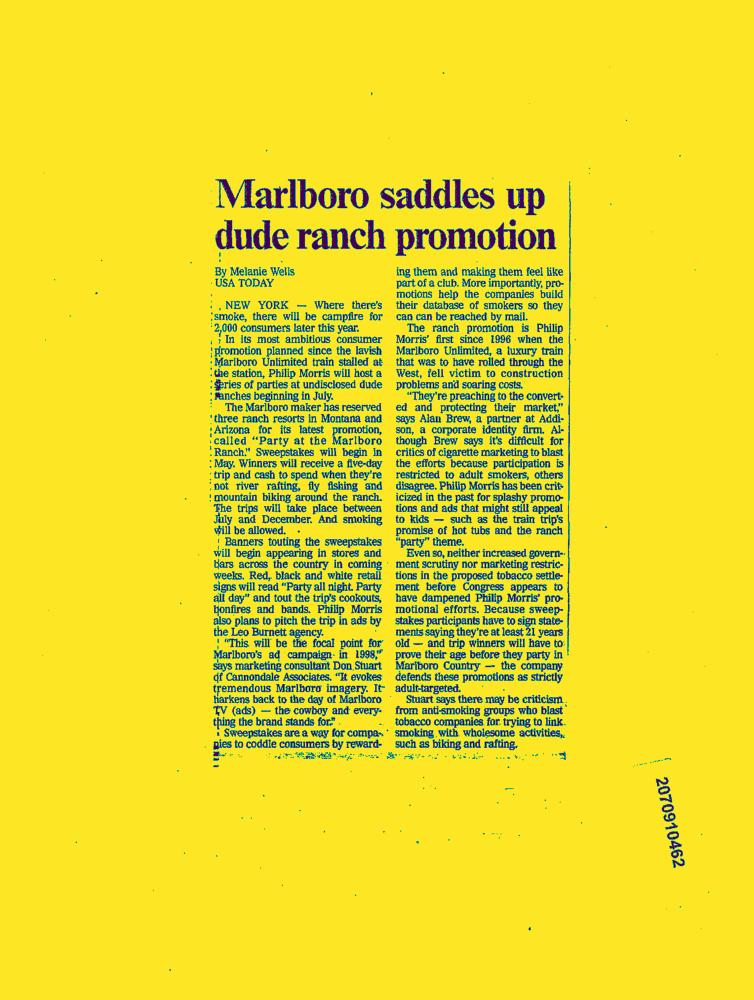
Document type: News-Article